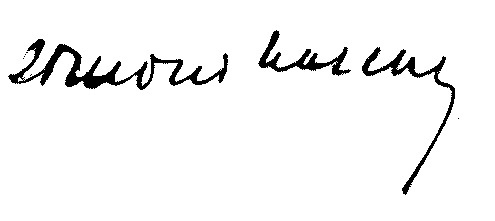
Signature of: edmond alexis lucien pascal